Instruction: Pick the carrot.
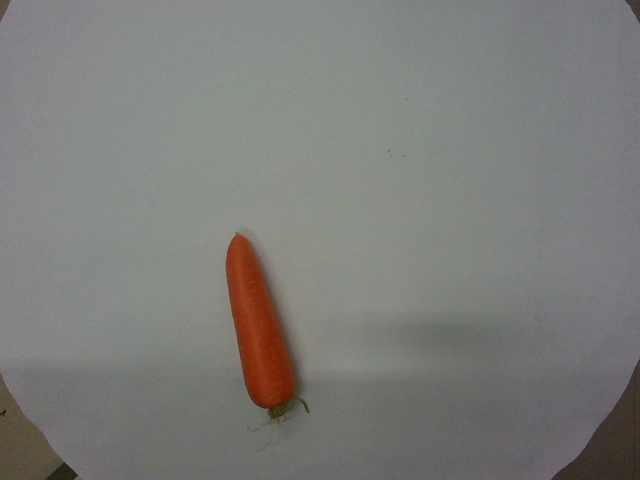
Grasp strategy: vertical